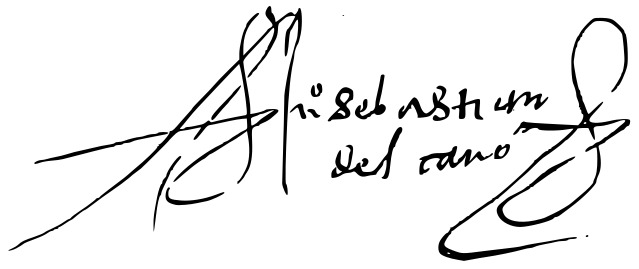
Signature of: juan sebastián elcano